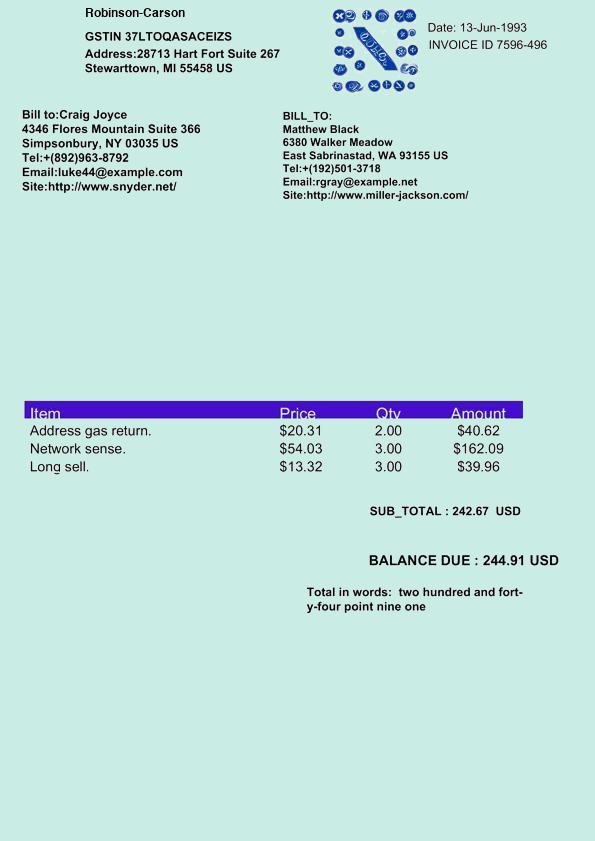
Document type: Invoice